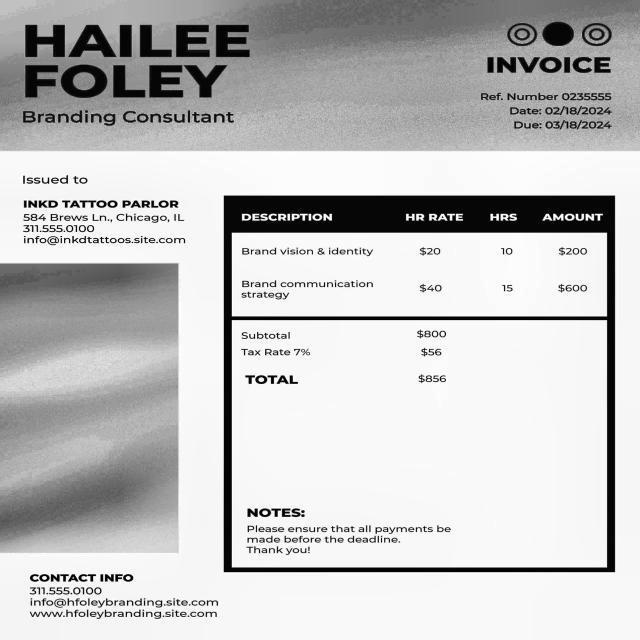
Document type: Invoice